Retrieve the amount in words, amount in figures, name of the payee, date on the cheque, and the bank name from the image.
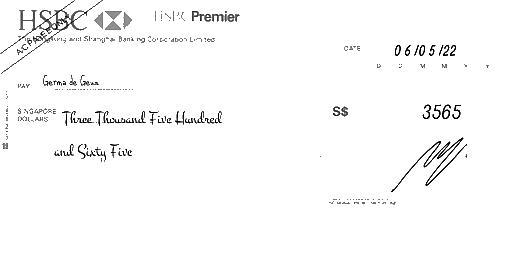
amt_in_words: Three Thousand Five Hundred and Sixty Five
amt_in_figures: 3565
payee_name: Germa de Geus
bank_name: HSBC
cheque_date: 06/05/22